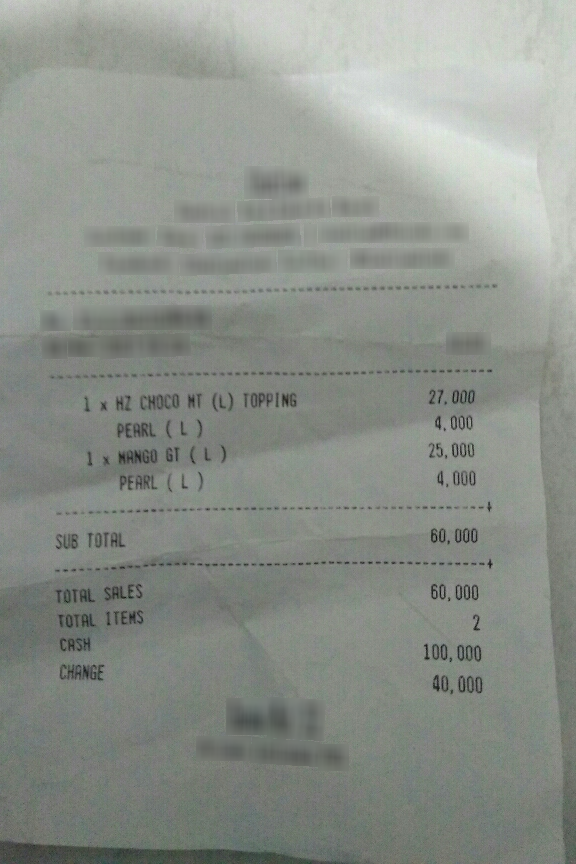
Number of items: 2
Subtotal: 60,000
Total: 60,000
OCR text regions:
text: 1 x
text: HZ
text: CHOCO
text: MT
text: (L)
text: TOPPING
text: 27,000
text: PEARL
text: (L)
text: 4,000
text: 1 x
text: MANGO
text: GT
text: (L)
text: 25,000
text: PEARL
text: (L)
text: 4,000
text: SUB
text: TOTAL
text: 60,000
text: TOTAL
text: SALES
text: 60,000
text: CASH
text: 100,000
text: CHANGE
text: 40,000
text: TOTAL
text: ITEMS
text: 2